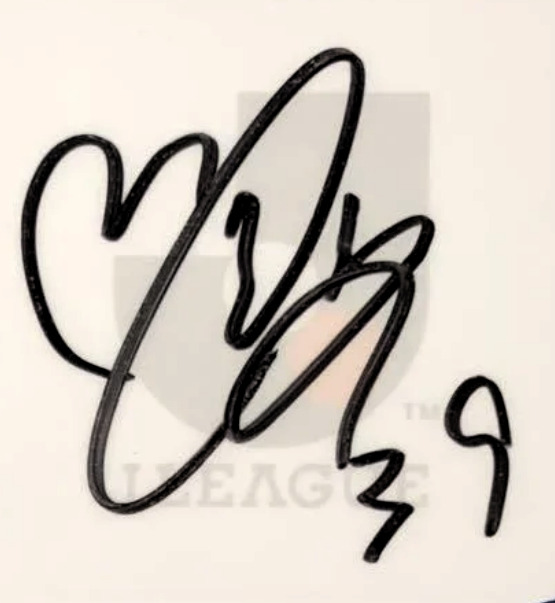
Signature of: yūkō takase